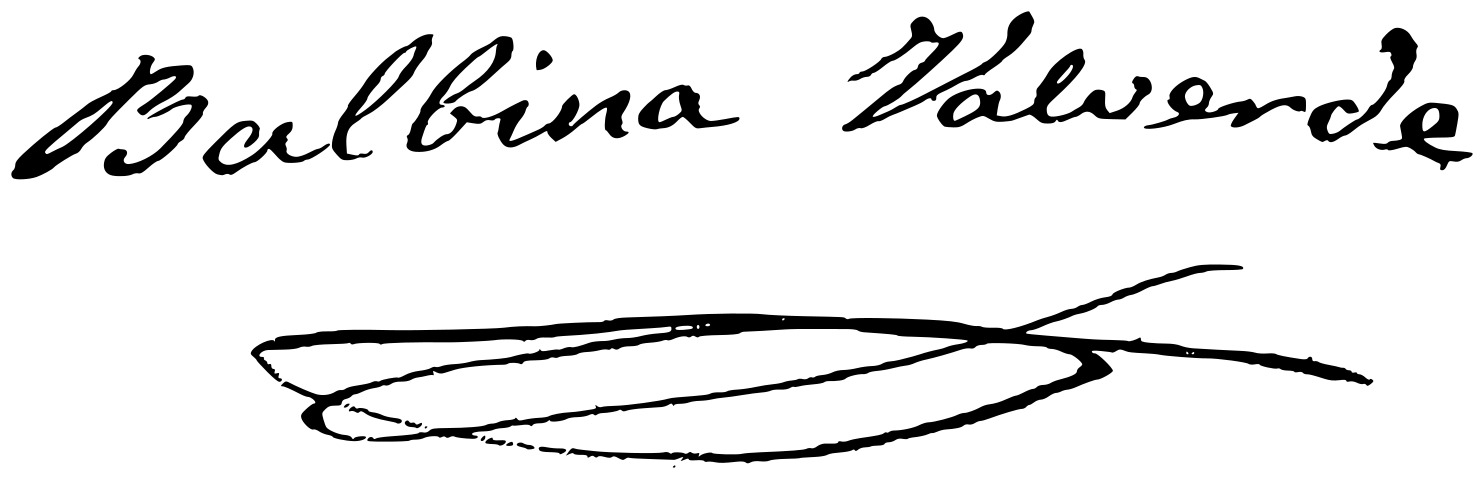
Signature of: balbina valverde